Question: What type of tax is indicated in the document, personal property or real estate?
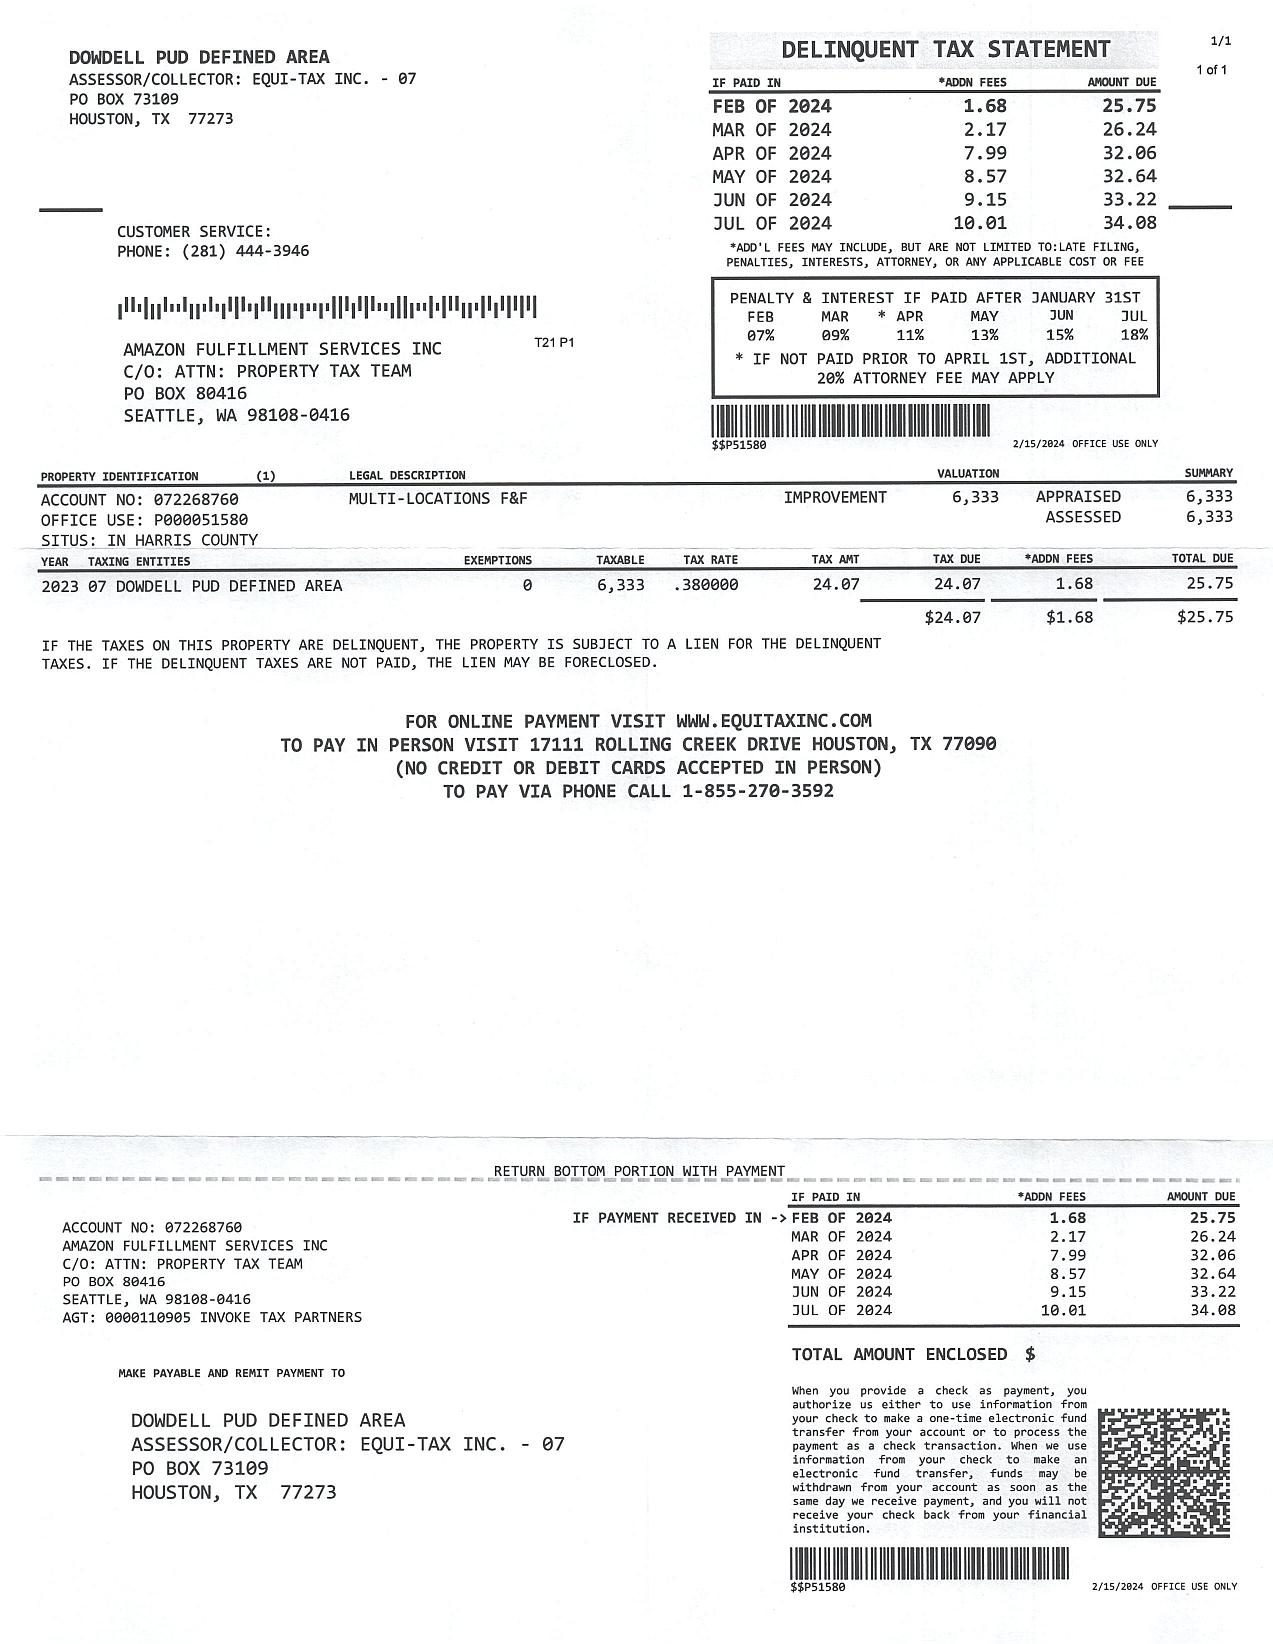
Answer: "Personal Property Tax"